Question: Describe the condition in detail:
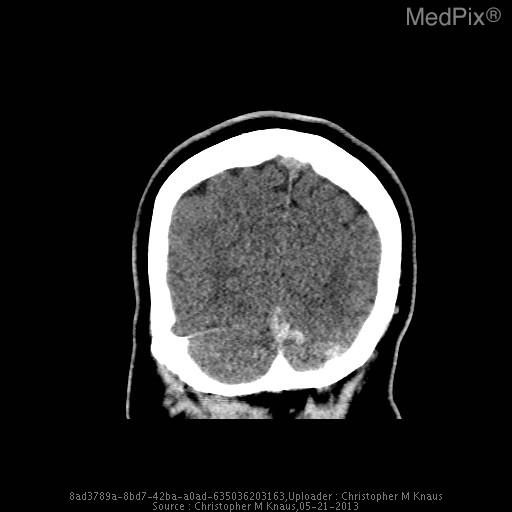
Answer: The disease is discussed as: Venous sinus thrombosis is caused by thrombus formation in the dural venous sinuses or cerebral veins.  It is an uncommon disorder (2-7 per million) which can have serious complications.  Causal factors include local (regional infection, trauma, neoplasm) and systemic (dehydration, hypercoagulable states, pregnancy, oral contraceptives).  Clinical presentation includes headache, neurologic deficits or seizures.  The superior sagittal sinus is most commonly affected, followed by the transverse and sigmoid sinuses.  Complications include venous infarcts, intracerebral hemorrhage and intracranial hypertension.

On noncontrast CT, the thombosed sinus is usually hyperdense.  This is nonspecific as dehydrated patients, adjacent subdural or subarachnoid hemorrhage or elevated hematocrit can cause increased sinus attenuation.  On contrast enhanced CT, the empty delta sign is a central defect from thrombus surrounded by contrast enhanced blood.  On MRI, absence of a flow void or abnormal signal within the sinus is seen.

MR venography with two-dimensional time-of-flight is used due to high sensitivity for slow flow compared to 3D TOF.  Contrast enhanced MRV improves visualization of small vessels.  CT venography is a rapid and accurate method for evaluating the venous sinuses.  Disadvantages include ionizing radiation exposure and need for iodinated contrast material.